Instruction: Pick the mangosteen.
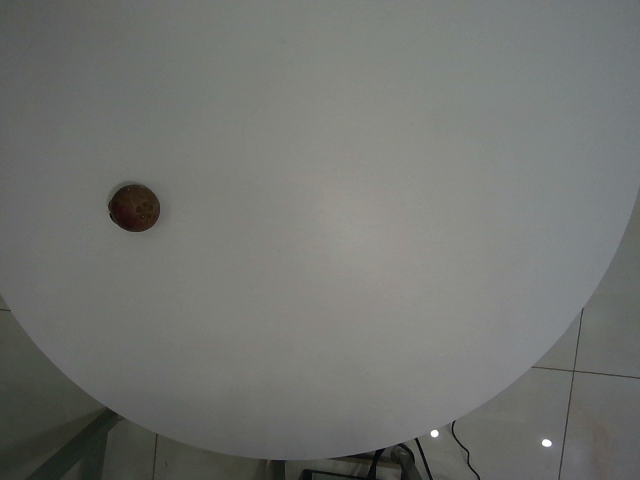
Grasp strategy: vertical